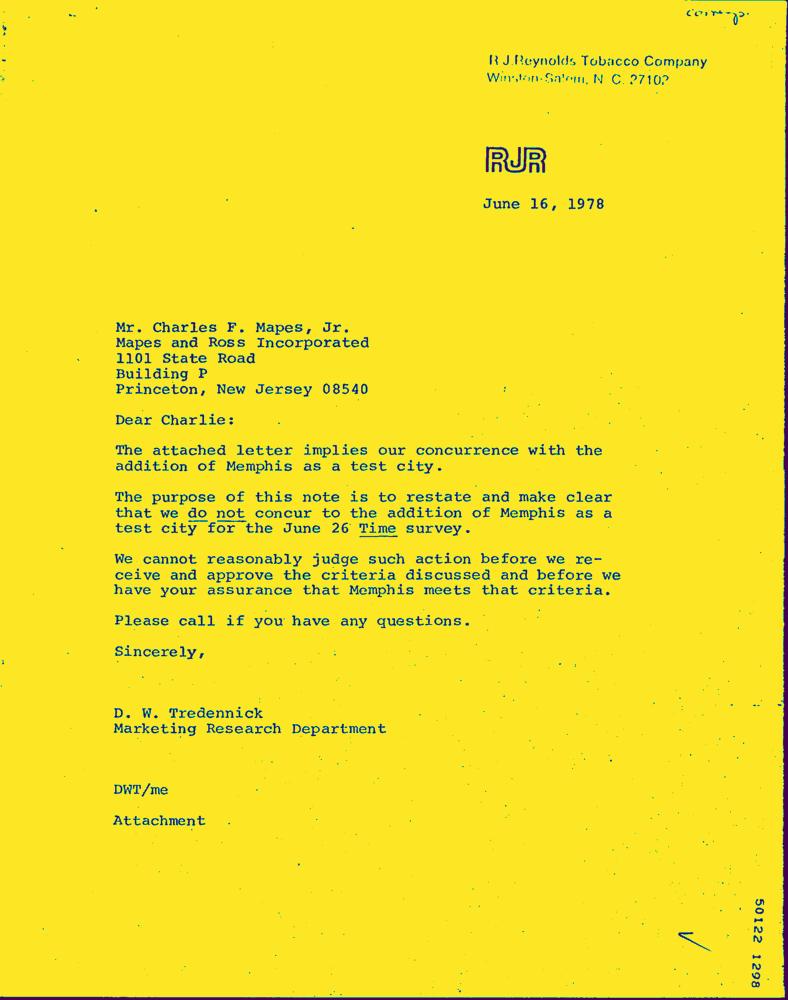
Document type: Letter-Doc